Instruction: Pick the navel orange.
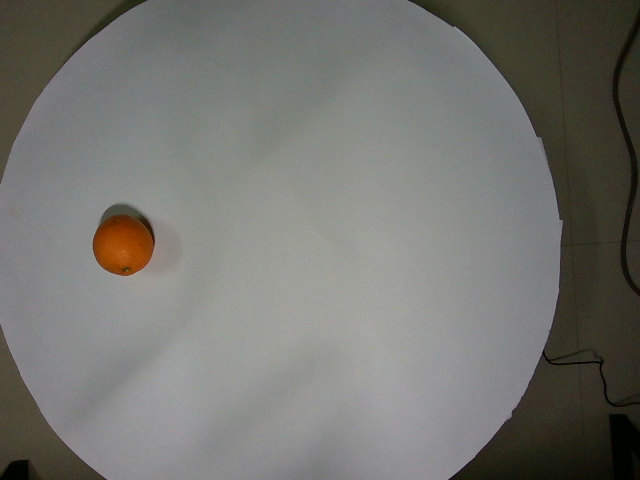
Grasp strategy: vertical